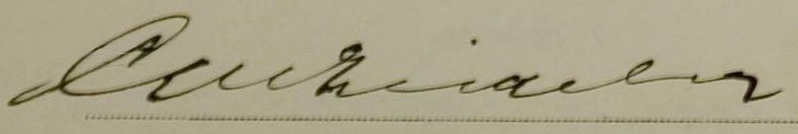
Signature of: gerard ziegeler